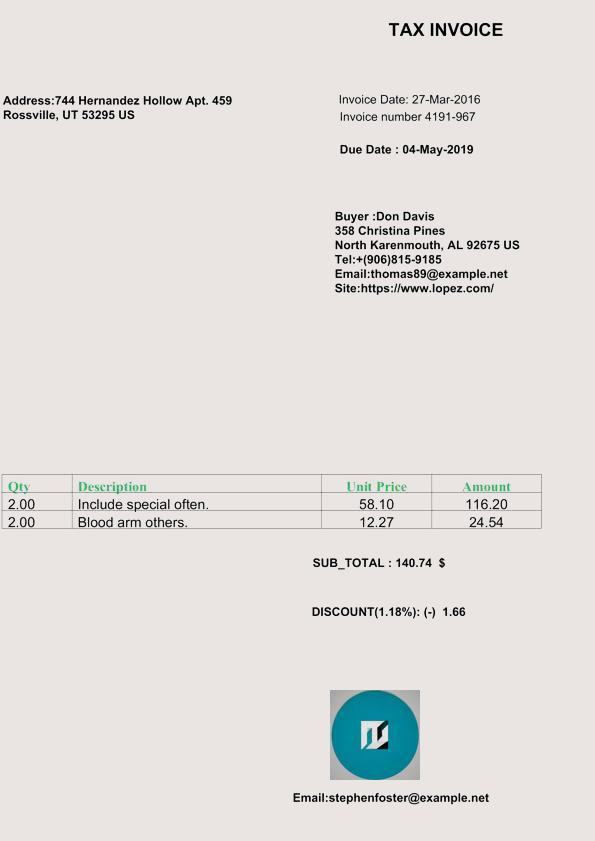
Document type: Invoice